Question: Explain the disease:
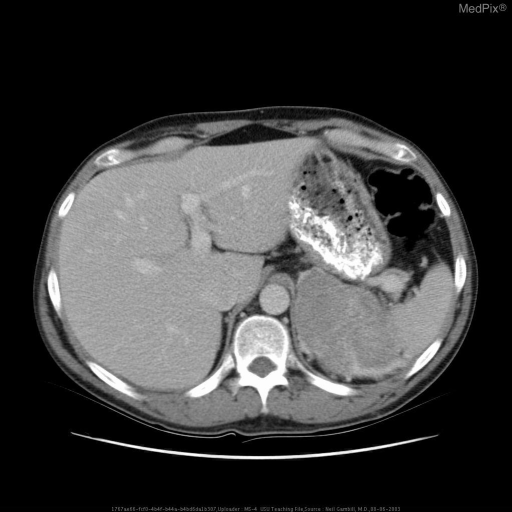
Answer: The disease is discussed as: Pheochromocytoma is a rare cause of hypertension, accounting for about .2% of hypertension.  The classic presentation involves the triad of episodic headache, sweating, and tachycardia.  It is occasionally discovered incidentally on CT or MRI in 10% of patients.  In fact, this tumor is often known as the 10% tumor because 10% are familial, 10% are bilateral, 10% occur in children, and 10% are malignant.     It is associated with familial disorders such as multiple endocrine neoplasia (MEN) type II and in von Hippel-Lindau, therefore a family history and test for other associated abnormalities should be performed.  The diagnosis is typically confirmed by measuring elevated plasma and urinary catecholamines and their metabolites and from radiographic tests.   Treatment is primarily surgical with extirpation after the patient has been appropriately medically prepared, typically with a regimen of 10-14 days of alpha blockade.  Beta blockade may be added after adequate alpha blockade.  Hypertensive crises are typically treated with nitroprusside or phentolamine.  Surgery has a high morbidity rate of 40% and a mortality rate of 1-2%.  The tumor pathology often does not reveal if the tumor is malignant or benign.  Metastasis are required to demonstrate malignancy.  If the tumor is malignant then the primary treatment is surgical excision of metastasis with palliative chemotherapy.